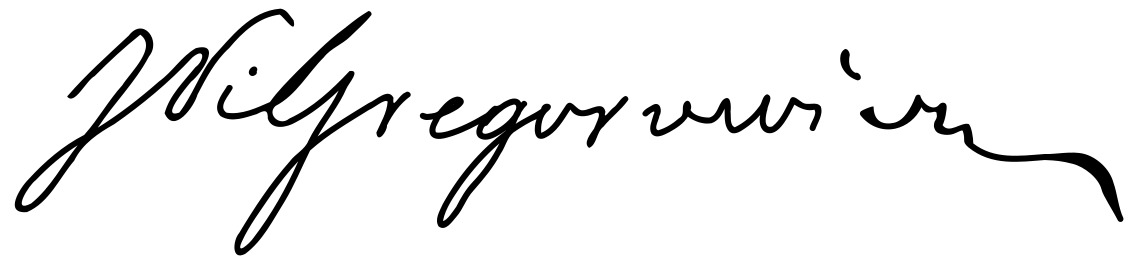
Signature of: jan kanty gregorowicz